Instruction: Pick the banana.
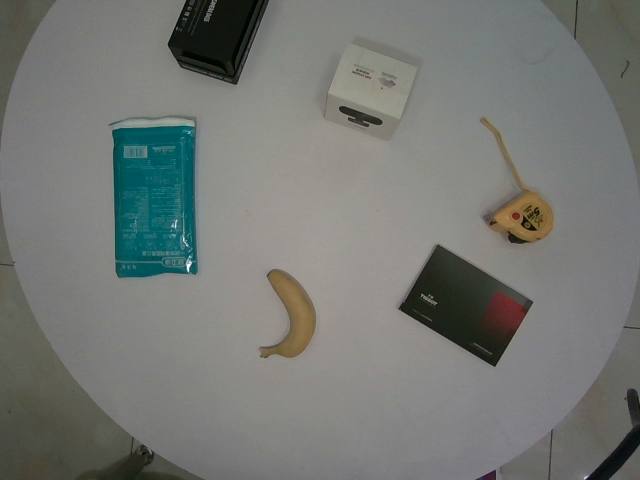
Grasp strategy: vertical